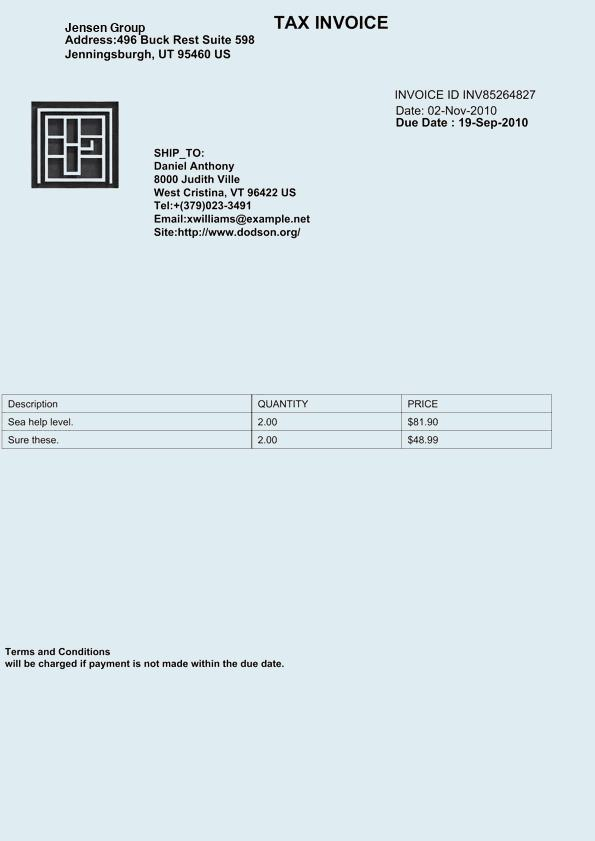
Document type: Invoice